Question: What type of tax is indicated in the document, personal property or real estate?
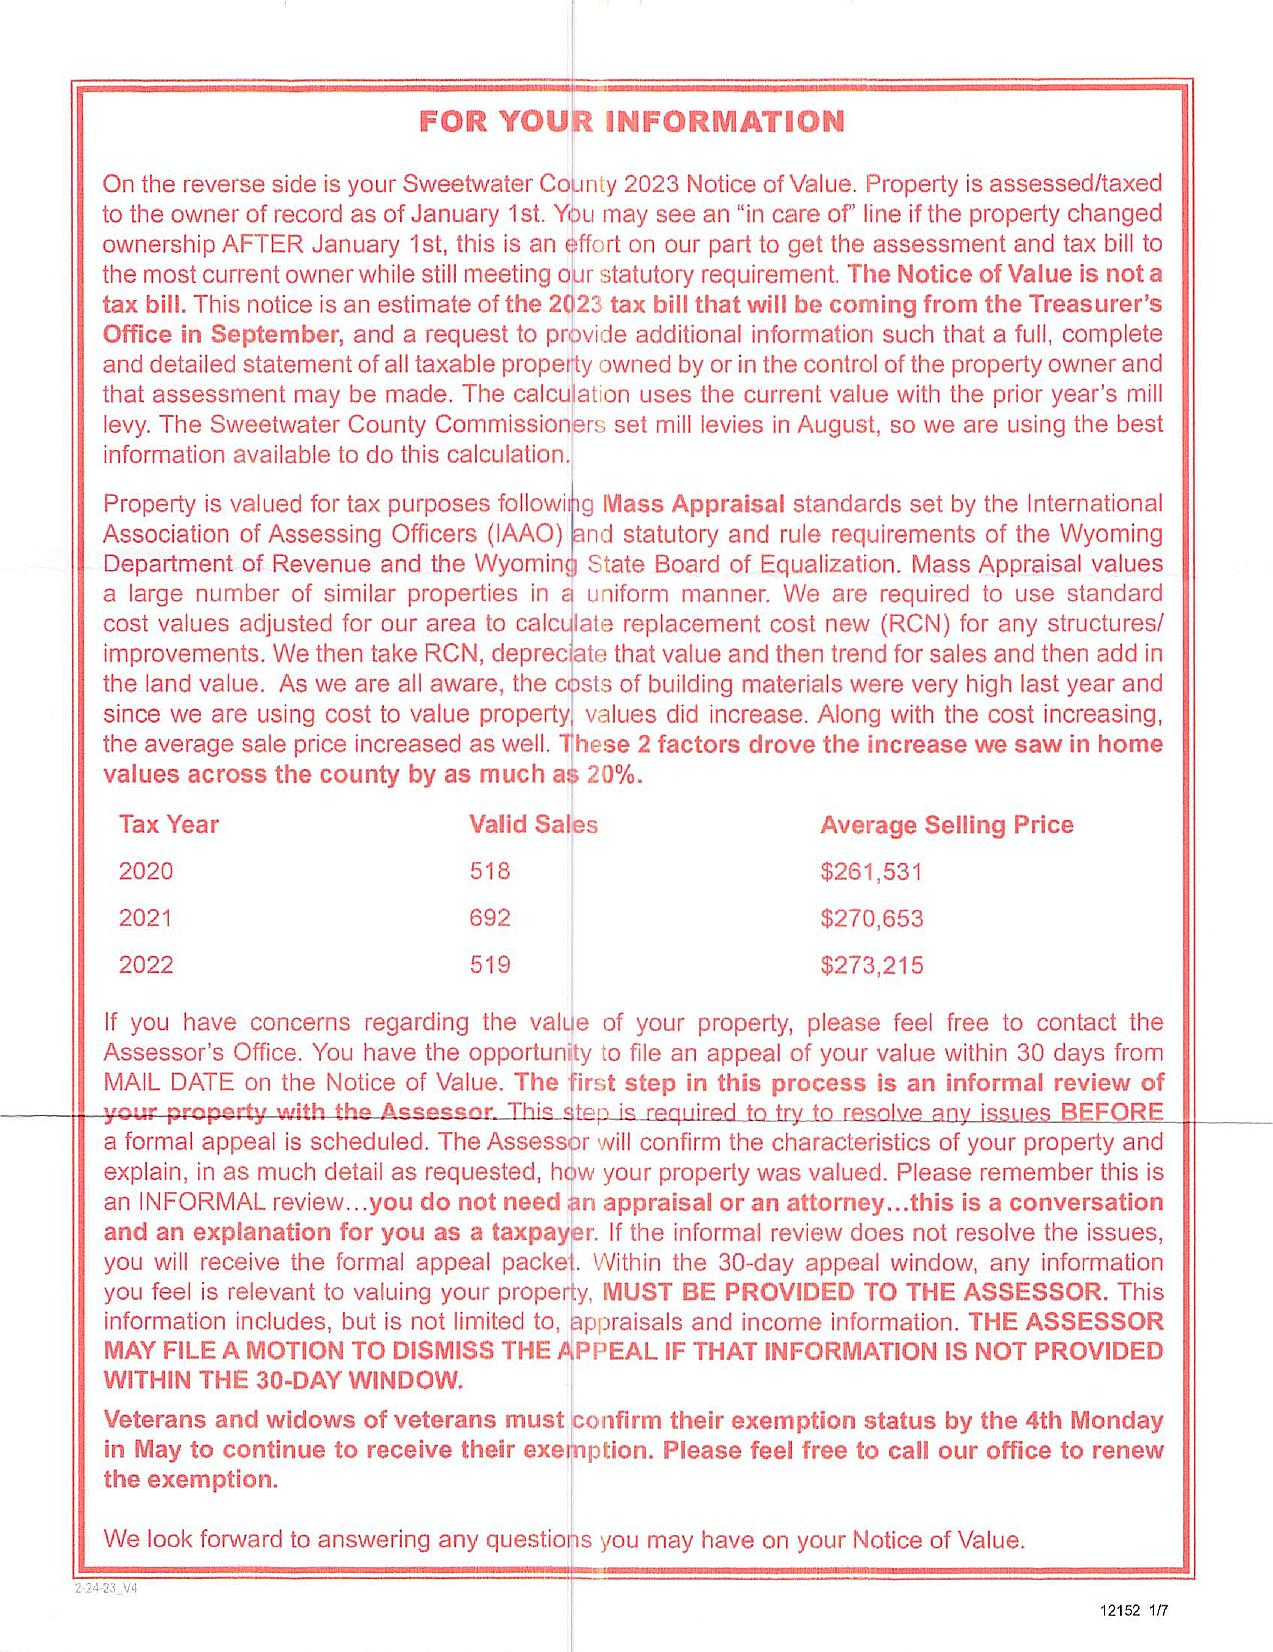
Answer: "Real Estate Tax"